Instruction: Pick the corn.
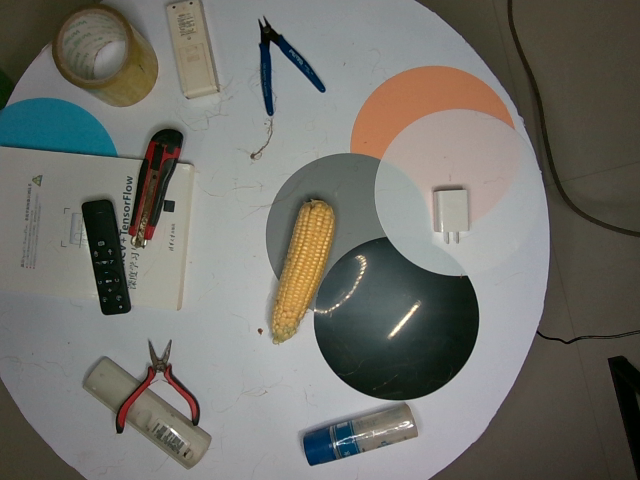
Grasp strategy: vertical